Question: How does the patient history play a role?
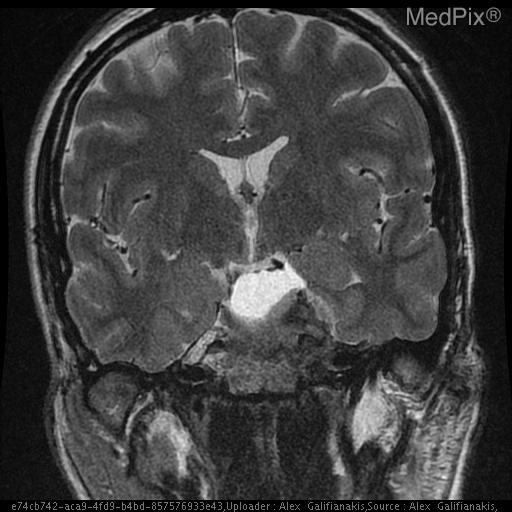
Answer: The patient's history of 42 y.o. woman with elevated prolactin. Please evaluate for evidence of pituitary adenoma is key in understanding the case.